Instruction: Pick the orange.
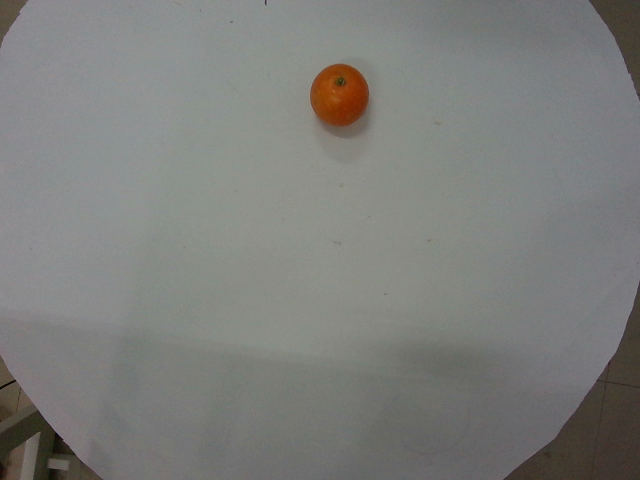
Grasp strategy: vertical